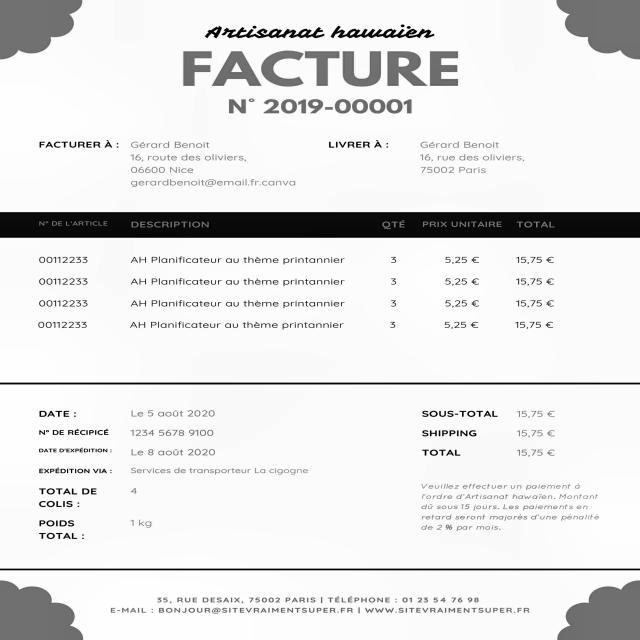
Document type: Invoice